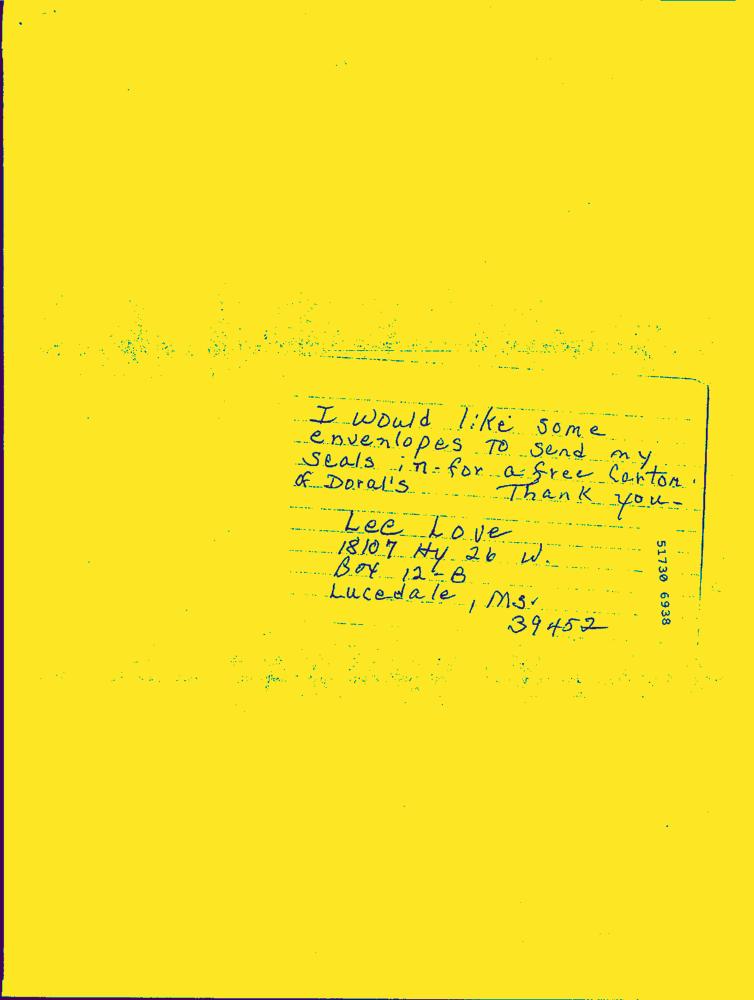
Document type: Hand-Written